Question: What are the imaging findings?
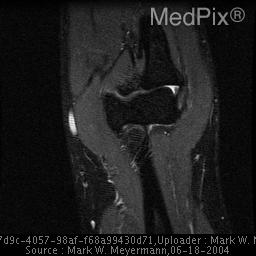
Answer: The imaging shows :  Recent histologic studies have shown that angiofibroblastic tendinosis with a lack of inflammation in the surgical specimens of patients with lateral epicondylitis which suggests that the abnormal signal seen on MR images is secondary to tendon degeneration and repair rather than tendinitis.
 MR imaging is useful in assessing the degree of tendon damage in 4-10% of the cases that are resistant  to conservative therapy.  Tendon degeneration is manifested by normal to increased tendon thickness with increased signal intensity in T1-weighted images that does not further increase in signal intensity on the T2-weighted images.  Complete tears may be diagnosed on MR imaging by identifying a fluid filled gap separating the tendon from its adjacent bony attachment site.
Magnetic resonance imaging is useful in identifying high grade partial tears and complete tears that are unlikely to improve with rest and repeated steroid injections.  The lack of a significant abnormality involving the common extensor tendon on MR imaging may prompt consideration of an alternate diagnosis such as radial nerve entrapment which may mimic or accompany lateral epicondylitis.
Coronal, STIR image of the elbow demonstrates high T2 signal within and surrounding the common extensor tendons consistent with lateral epicondylitis. Coronal STIR images of the elbow demonstrate high T2 signal within and surrounding the common extensor tendons consistent with lateral epicondylitis..